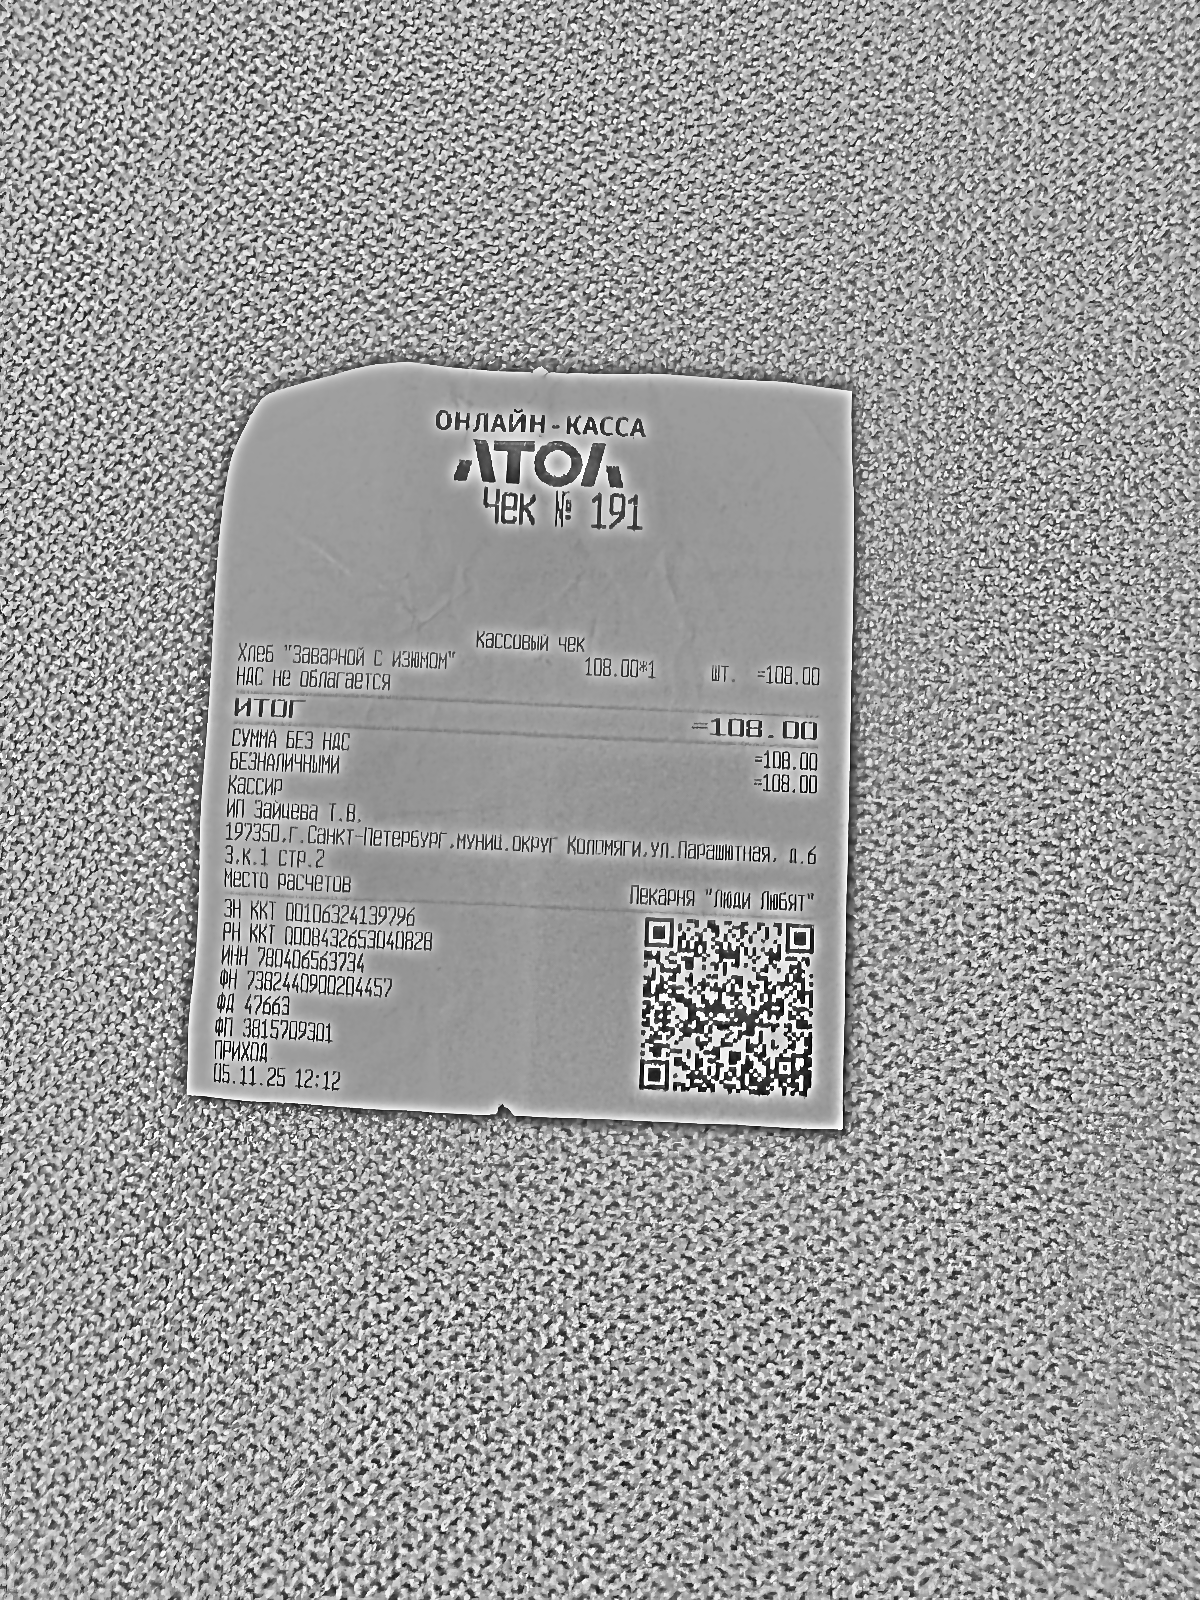
Продавец: ИП Зайцева Т.В.
ИНН: 780406563734
Дата: 05.11.25
Товары: Хлеб "Заварной с изюмом"
Количество: 1
Цена: 108.00
Сумма: 108.00
Итого: 108.00